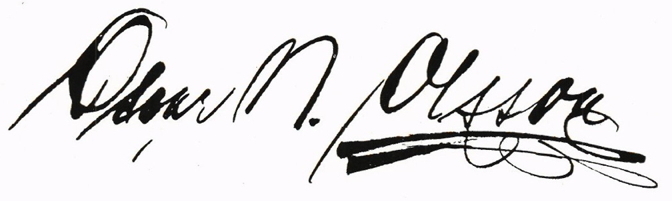
Signature of: oscar broberg